Question: Describe the condition in detail:
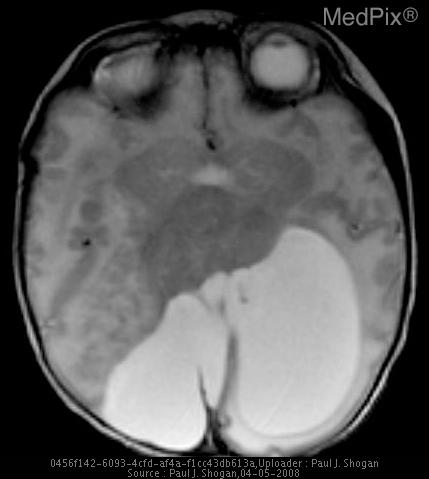
Answer: The disease is discussed as: Holoprosencephaly is a congenital abnormality categorized as a disorder of diverticulation and cleavage.  The cerebrum (prosencephalon) does not form separate hemispheres and lobes.  One possible explanation is the interruption of lateral ventricular growth during the gestational 5th or 6th week.  This results in a continuum of findings that range from minor to severe.

The hallmark of the disorder is absence of the septum pellucidum.  With lobar holoprosencephaly, the mildest form, the interhemispheric fissure is formed except anteriorly where the grey and white matter are fused across the midline at the frontal lobe bases, the frontal horns are present but unseparated.  Also, the splenium, 3rd ventricle, occipital horns, and cerebral vasculature are normal.

 The most severe form is alobar holoprosencephaly where there is a large mono-ventricle emptying into the aqueduct of Sylvius, thalami are fused, and there is absence of the interhemispheric fissure, frontal horns, splenium, 3rd ventricle, and occipital horns.  The alobar type is associated with facial deformities.

Between the two extremes of holoprosencephaly lies semi-lobar holoprosencephaly.

Holoprosencephaly is the only syndrome where the splenium and posterior corpus callosum may form with absence of the anterior corpus callosum (except for the rostrum).

Disorders associated with holoprosencephaly are caudal agenesis, DiGeorge syndrome, fetal alcohol syndrome, Kallmann syndrome, maternal diabetes, and trisomies (13, 15, 18).

Septooptic dysplasia is considered in the spectrum of holoprosencephaly , albeit a milder form, and must be differentiated from lobar holoprosencephaly.  Septooptic dysplasia presents with the septum pellucidum absent or partially absent in association with small hypoplastic optic nerves and a small optic chiasm.  This results in dysplastic visual pathways.